Question: How is the property described in the document?
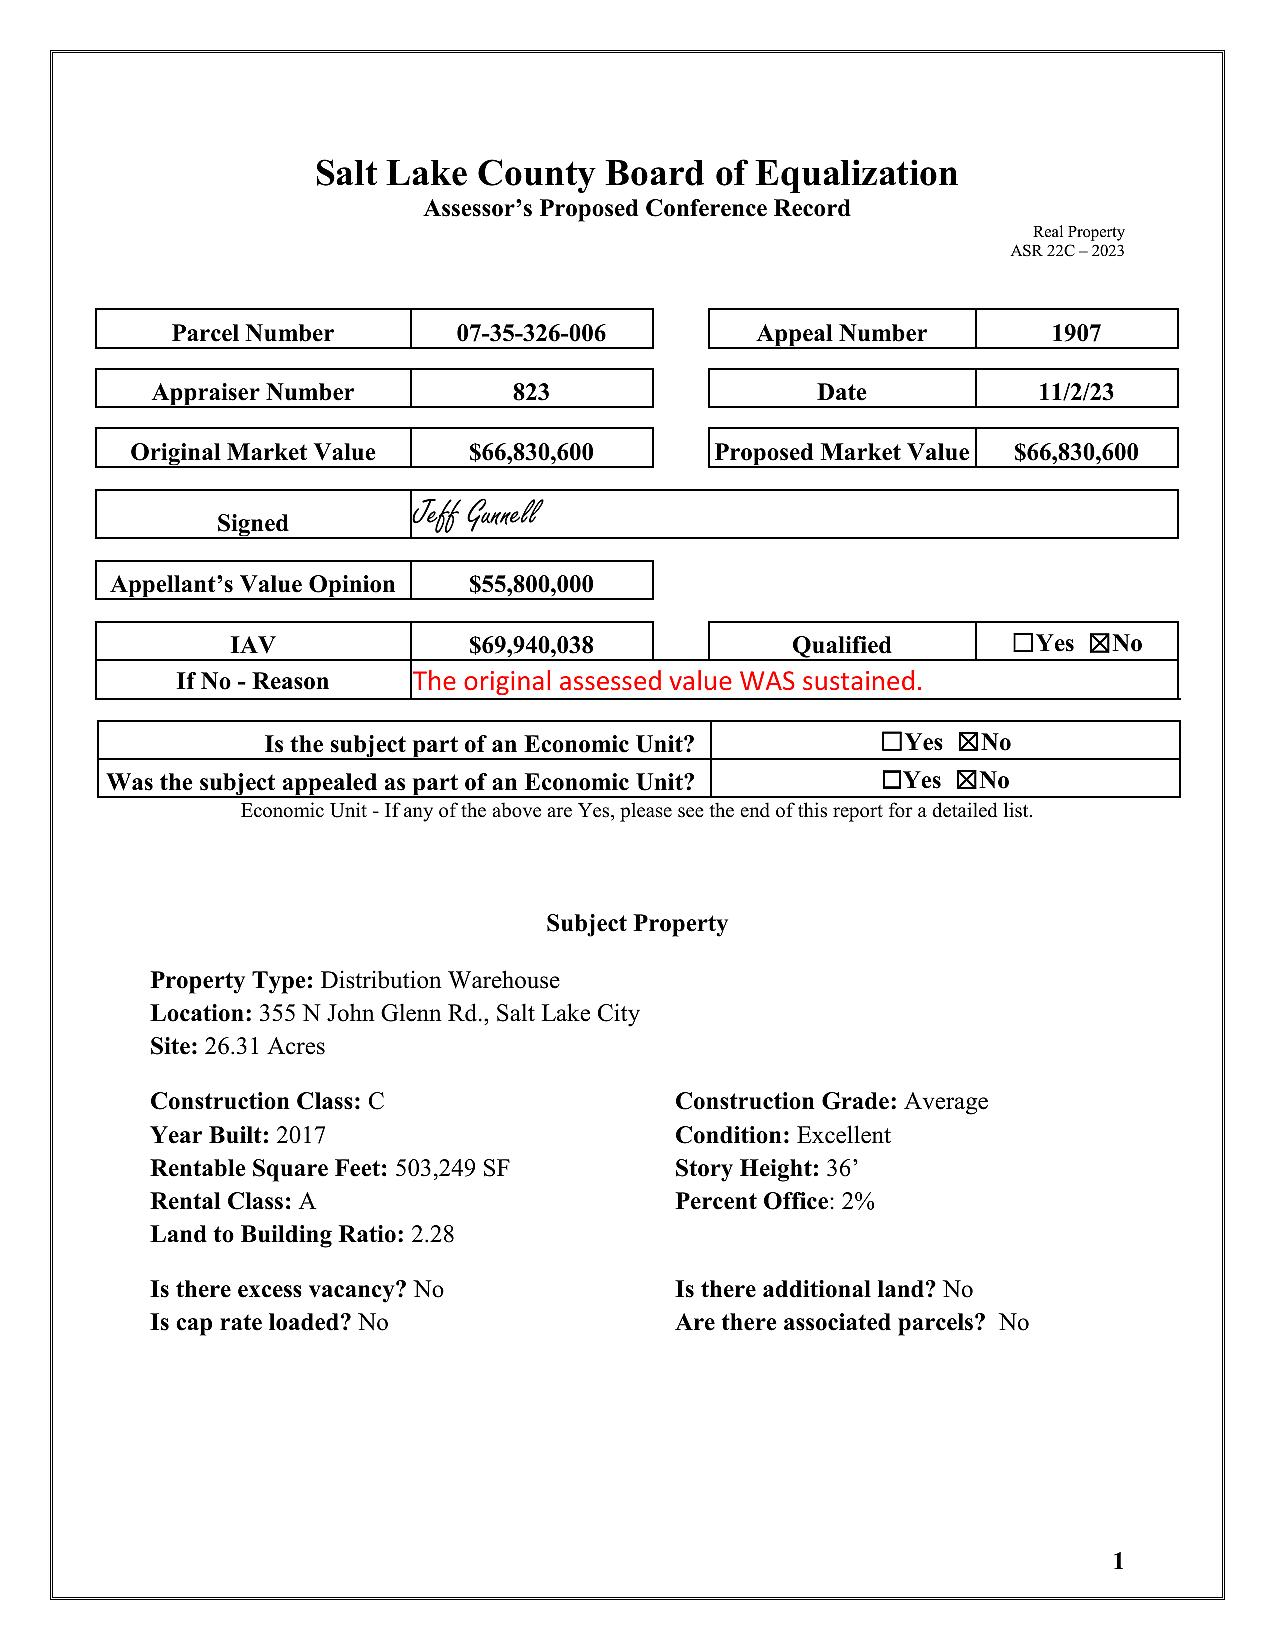
Answer: "Distribution Warehouse"